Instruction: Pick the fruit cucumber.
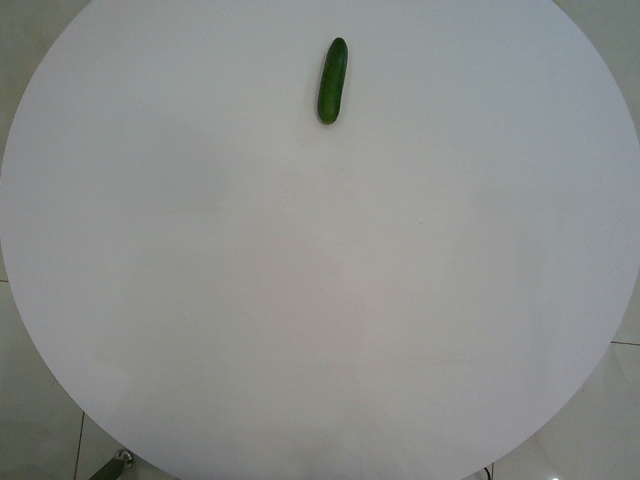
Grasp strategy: vertical